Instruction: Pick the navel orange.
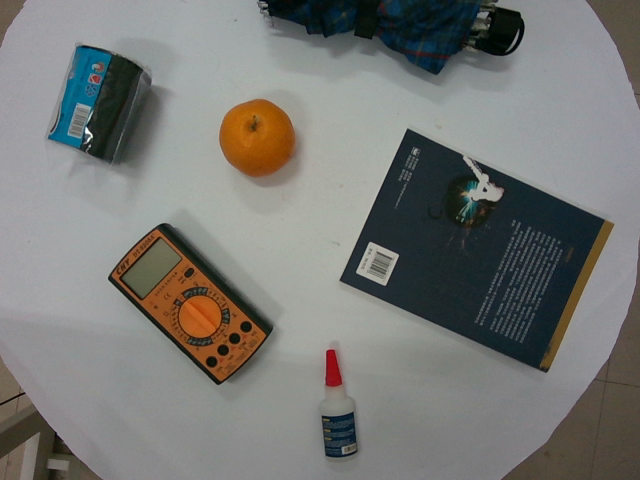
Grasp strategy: vertical